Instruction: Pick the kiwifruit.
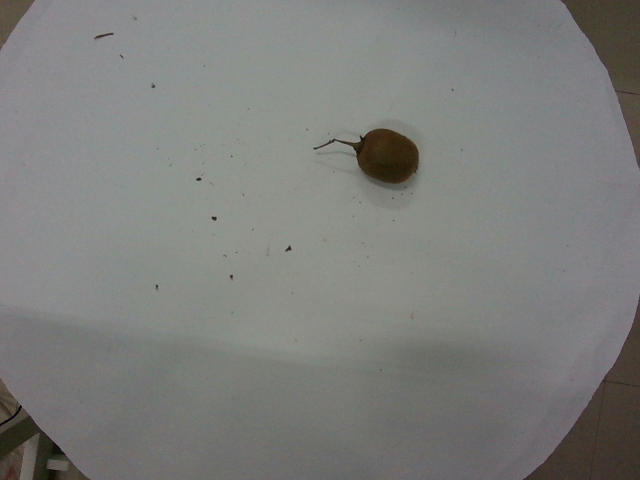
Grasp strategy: vertical